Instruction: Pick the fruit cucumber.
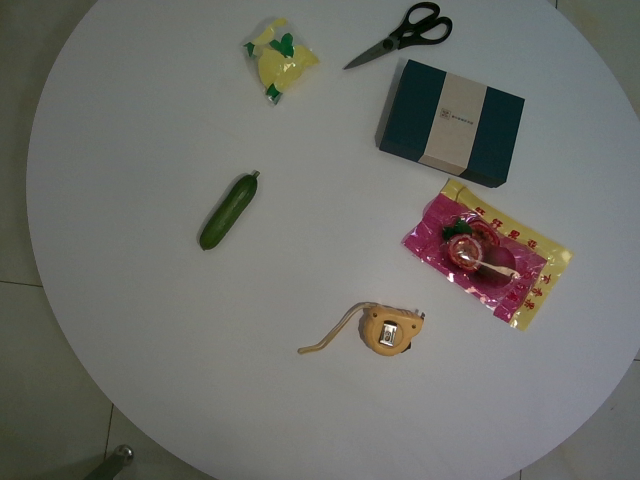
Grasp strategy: vertical